Question: What is the date of the hearing as scheduled in the document?
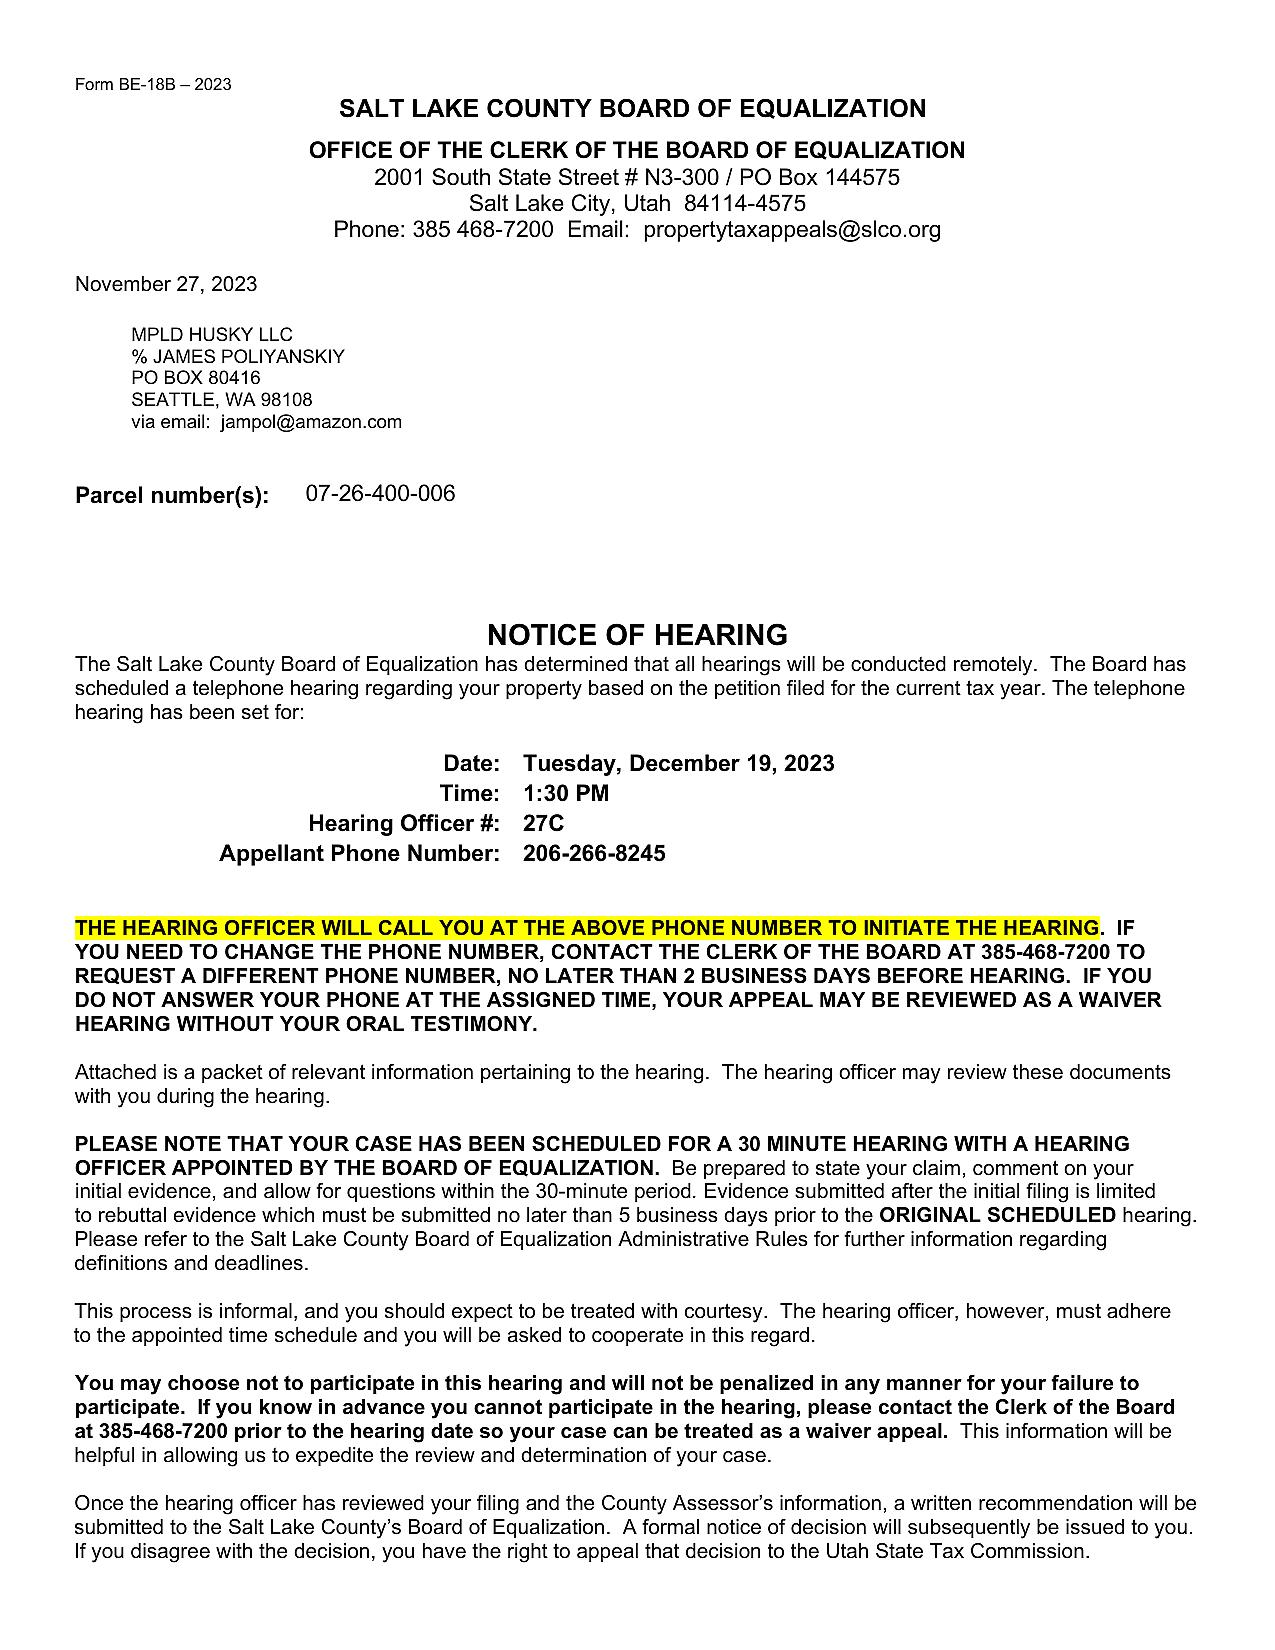
Answer: "Tuesday, December 19, 2023"